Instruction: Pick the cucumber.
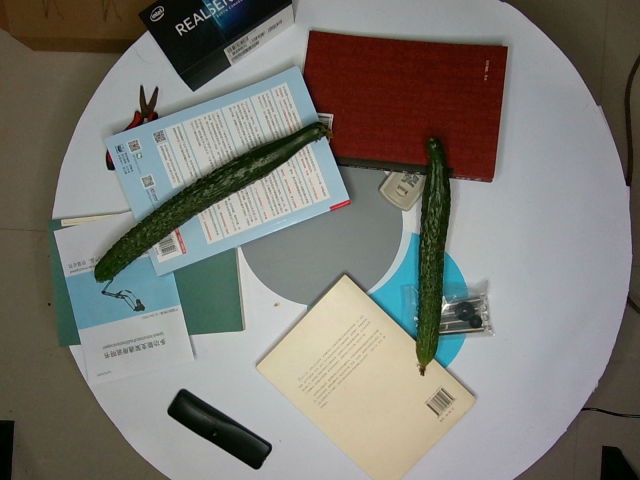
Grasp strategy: vertical